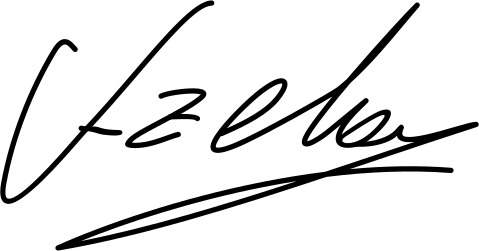
Signature of: vaçe zela